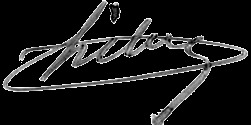
Signature of: gustave libeau